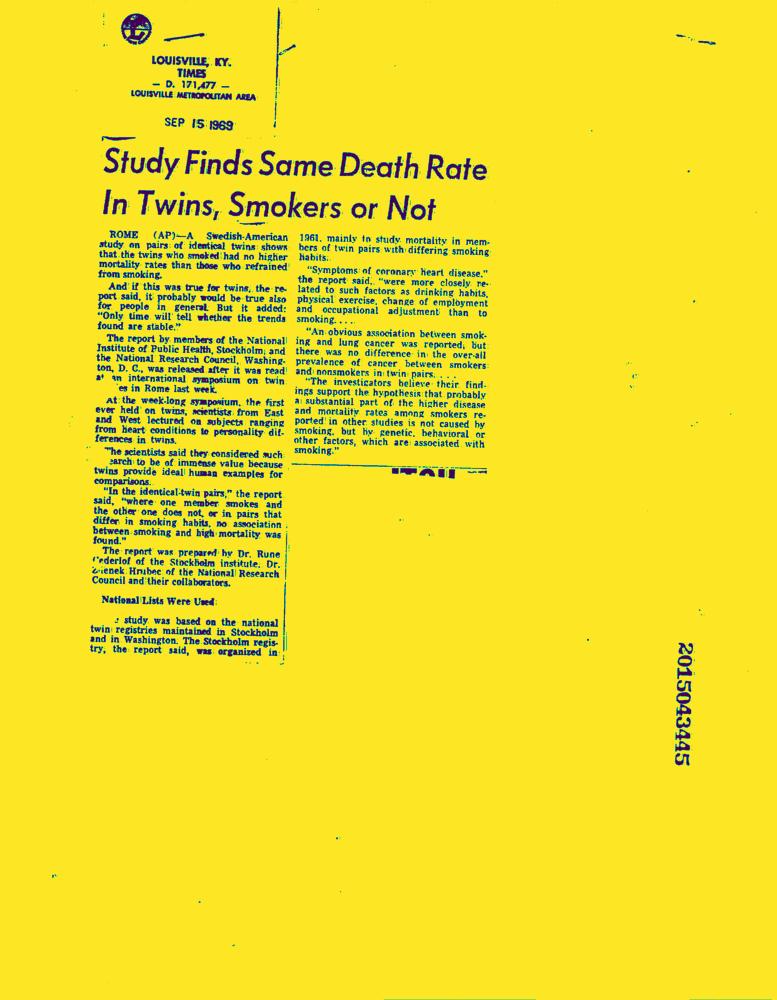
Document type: News-Article